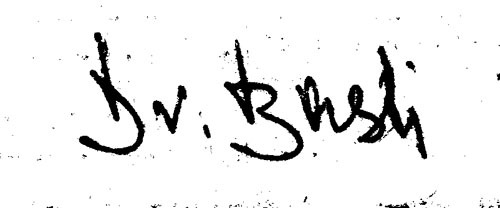
Signature of: günter bast